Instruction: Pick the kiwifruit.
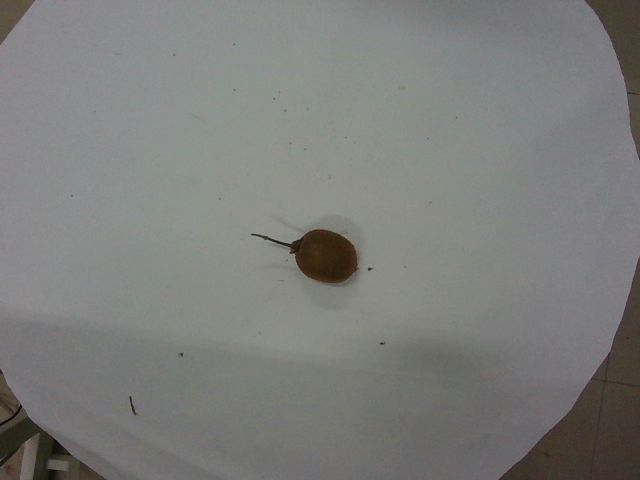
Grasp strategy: vertical